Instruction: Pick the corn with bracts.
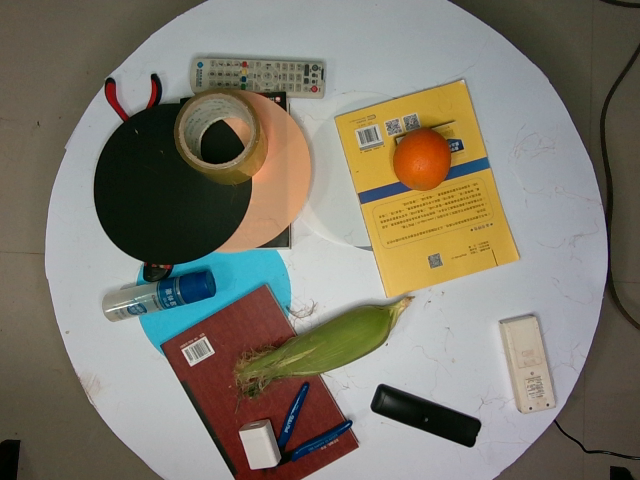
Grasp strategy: vertical